Question: What is the suspected problem?
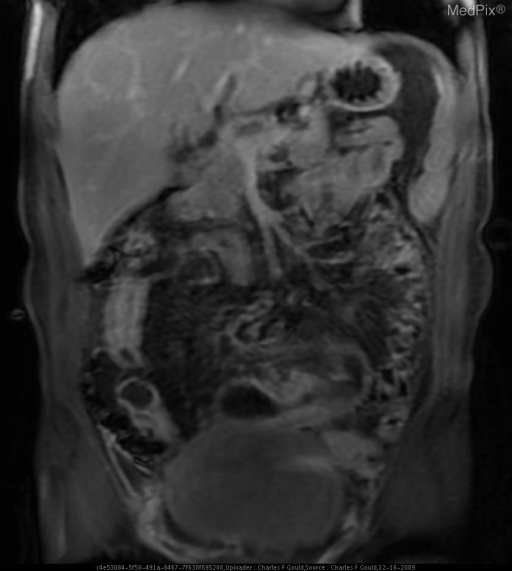
Answer: The findings suggest Several regions of discontinuous and asymmetric bowel wall thickening with alternating regions of dilation.  No fistulas were identified in this patient’s case.  Enhancement localized to the regions of mural thickening was demonstrated following the administration of intravenous gadolinium DTPA.. Enhancement of thickened bowel wall.. The patient might have a history of 54 year-old male with recurrent abdominal pain and diarrhea..